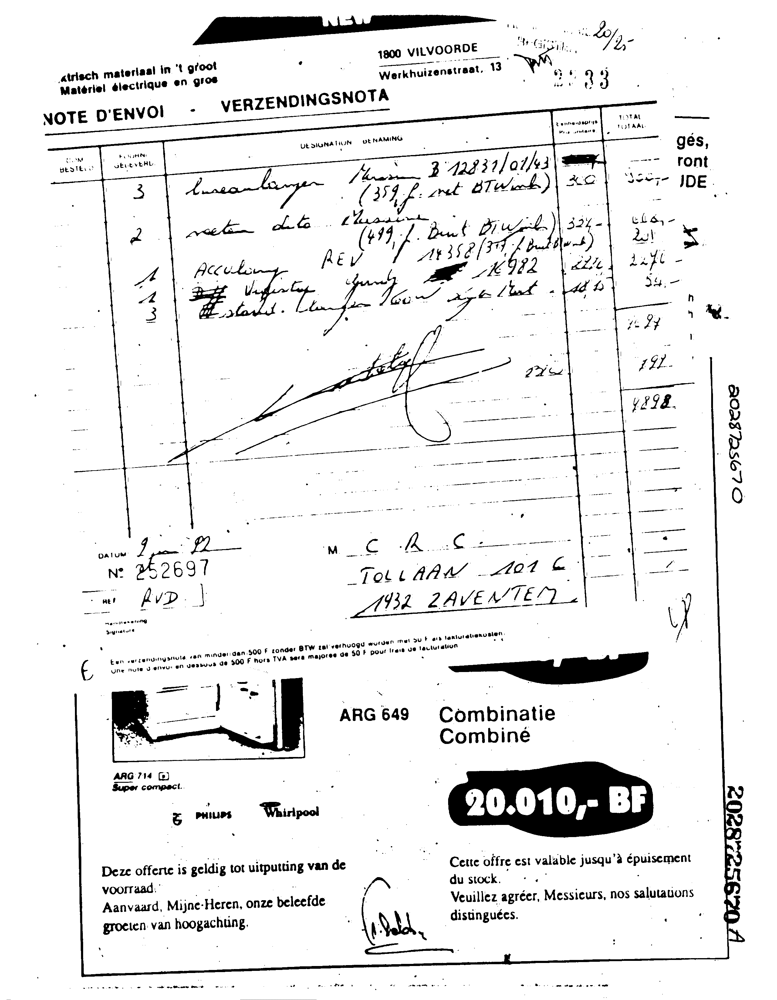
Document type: Invoice